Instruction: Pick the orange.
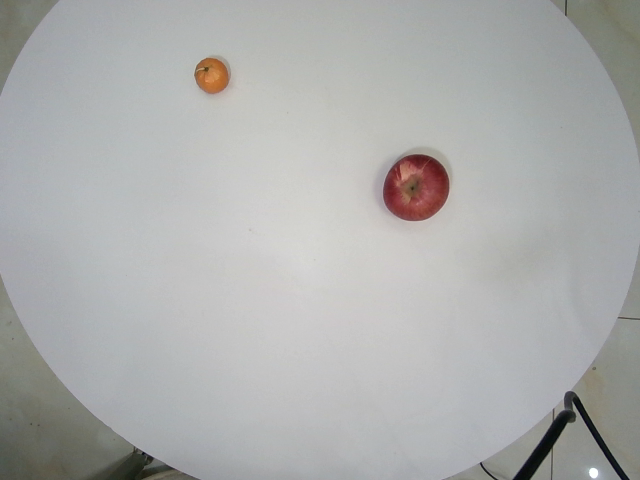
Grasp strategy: vertical